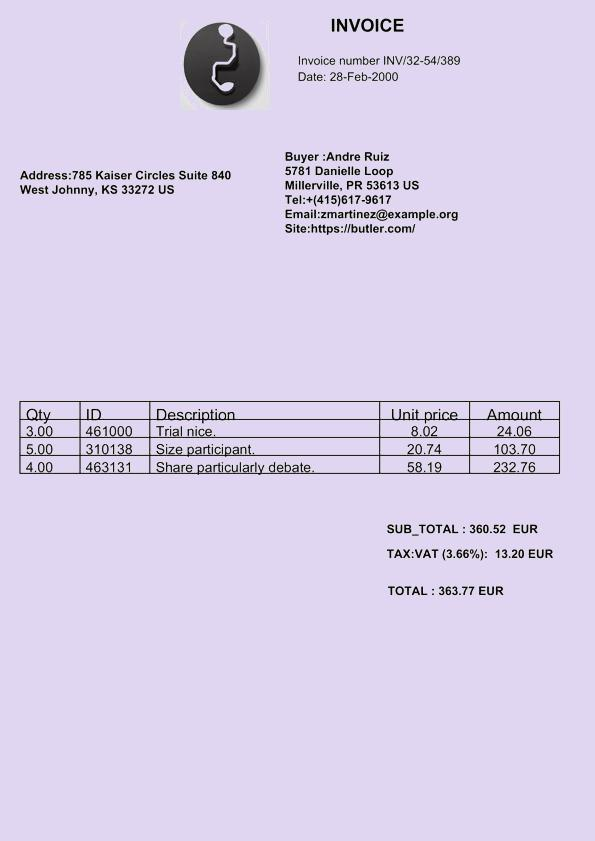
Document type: Invoice